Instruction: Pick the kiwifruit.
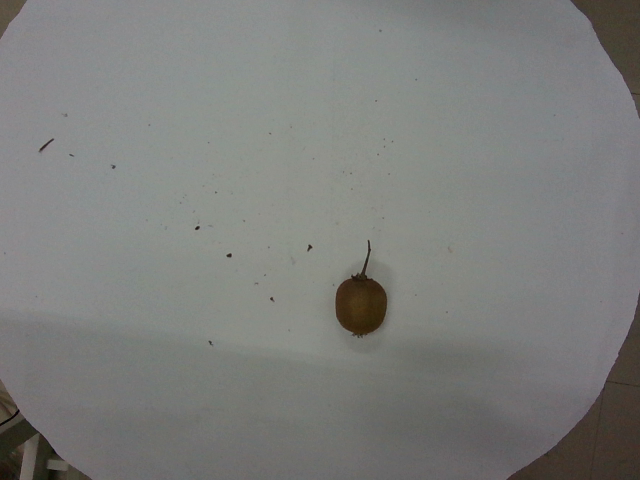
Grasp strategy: vertical